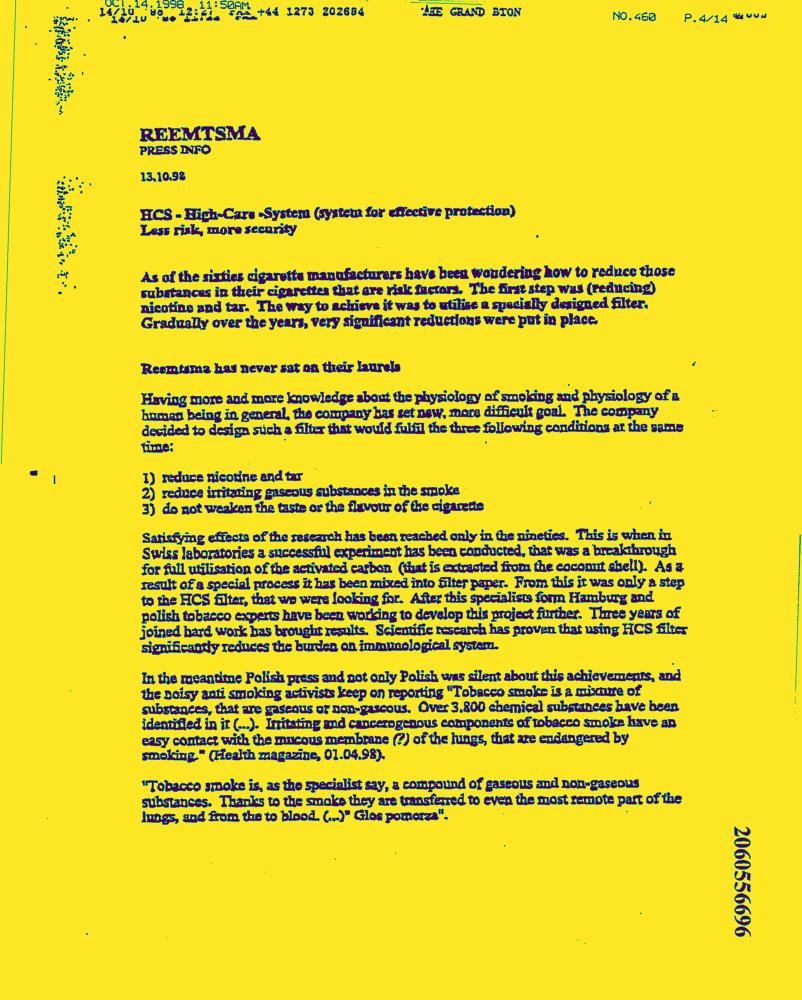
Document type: News-Article